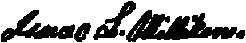
Signature of: isaac lawrence milliken